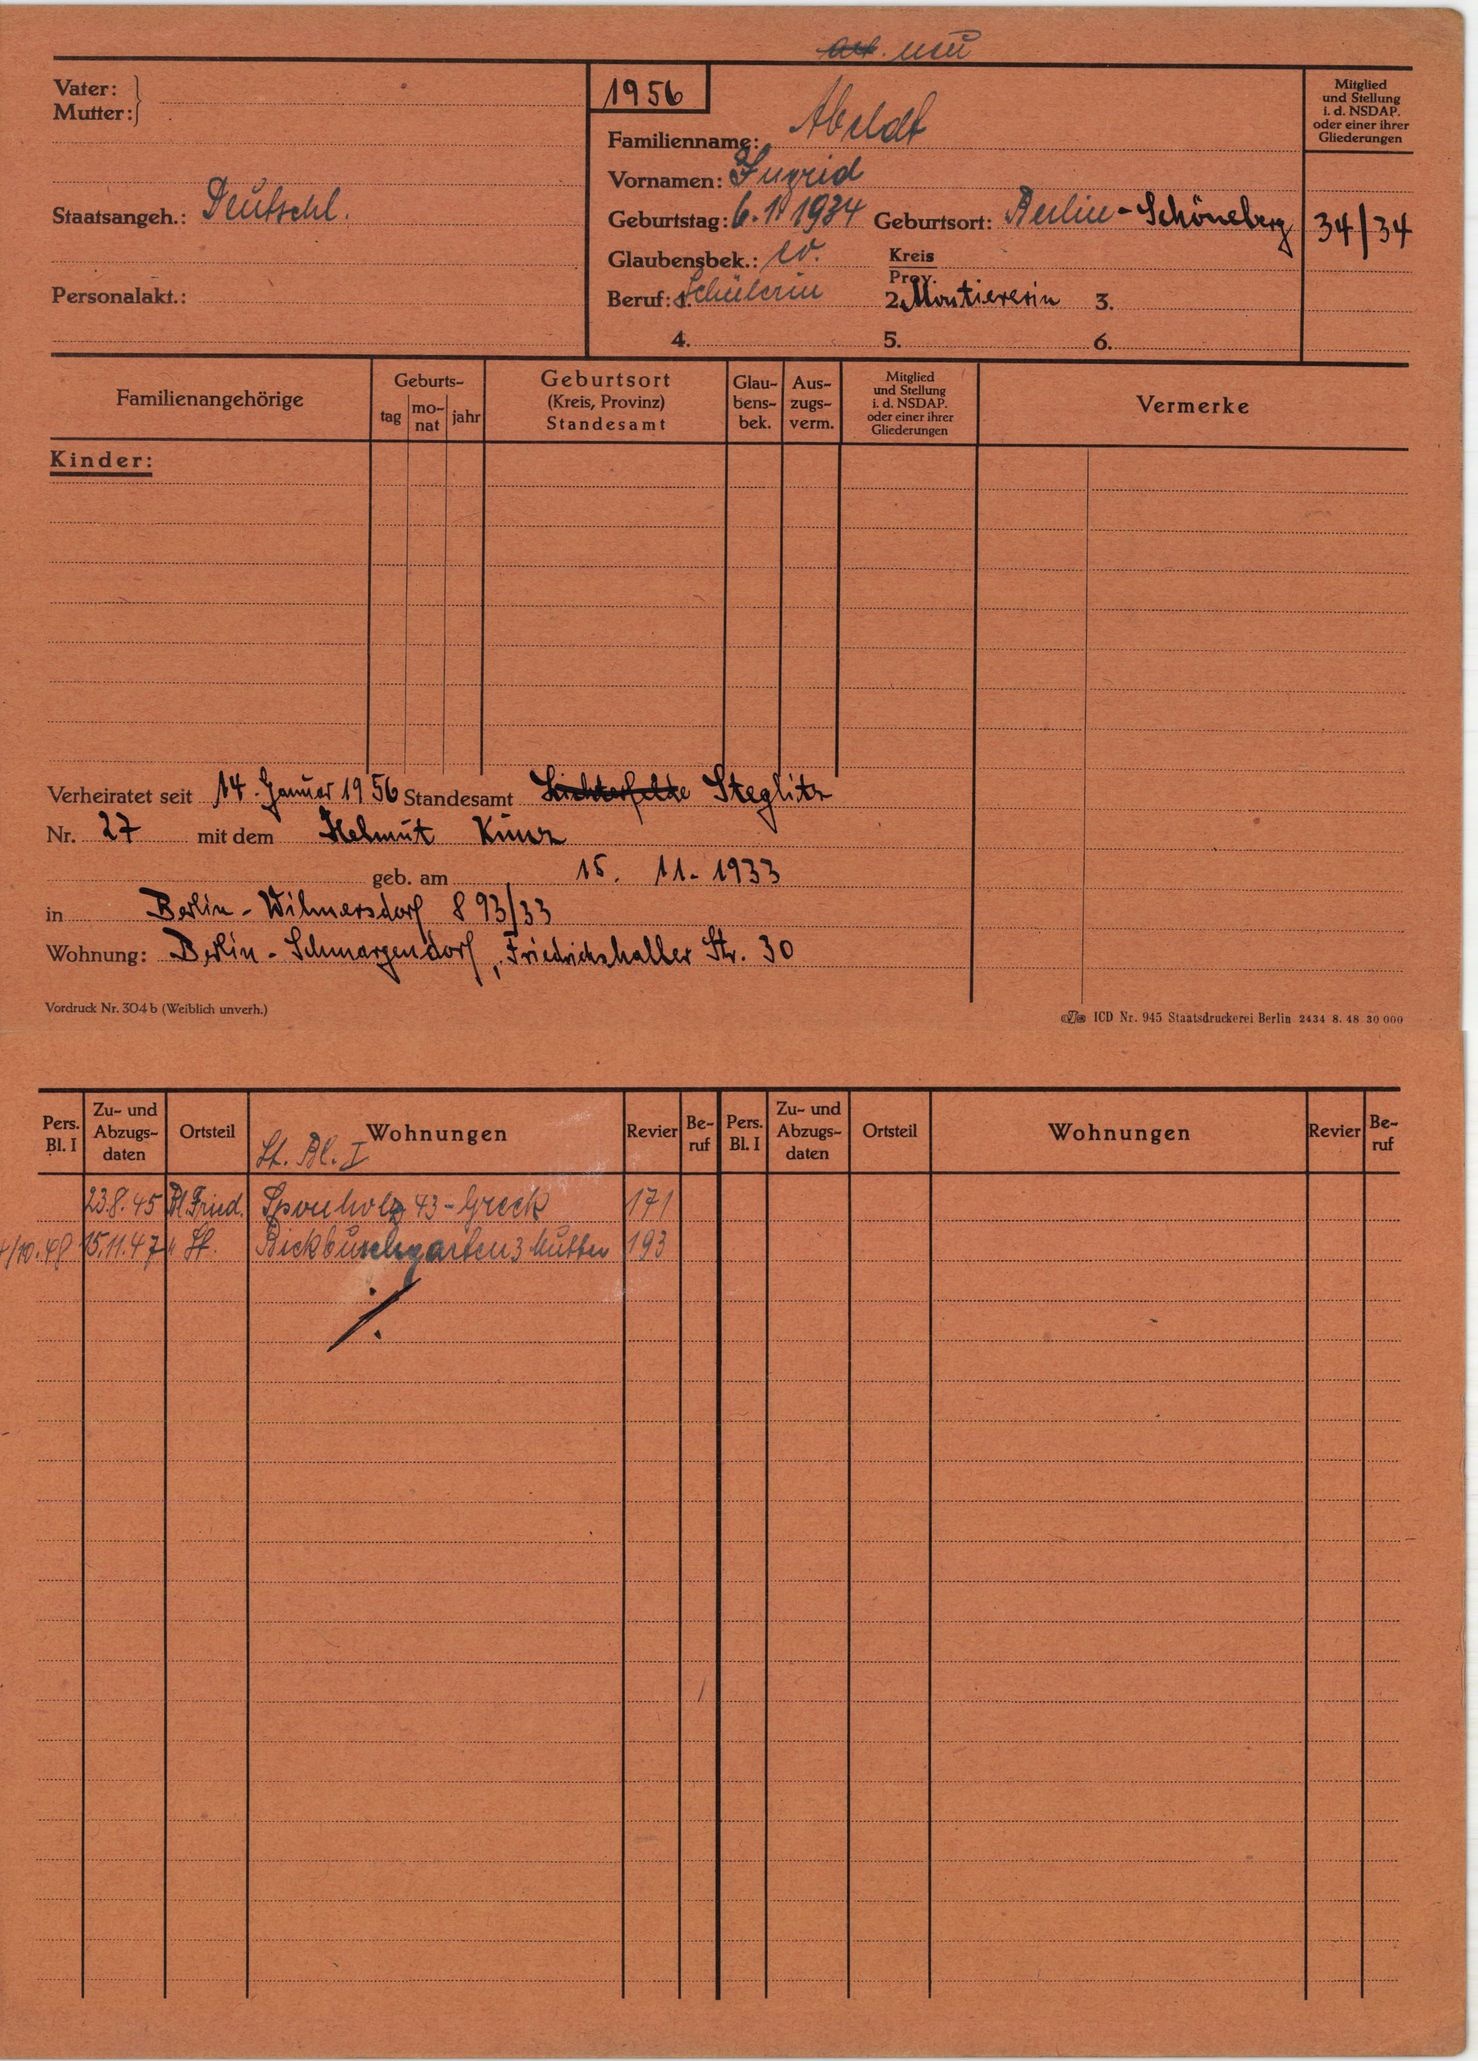
Abeldt